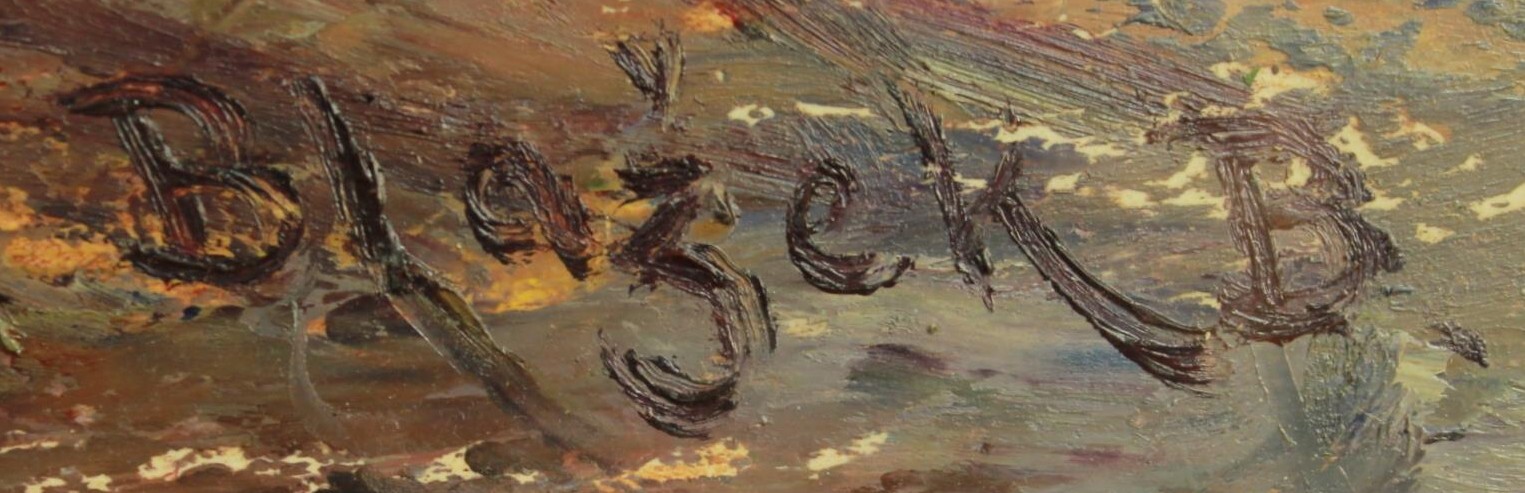
Signature of: bedřich blažek